Question: What do the imaging results show?
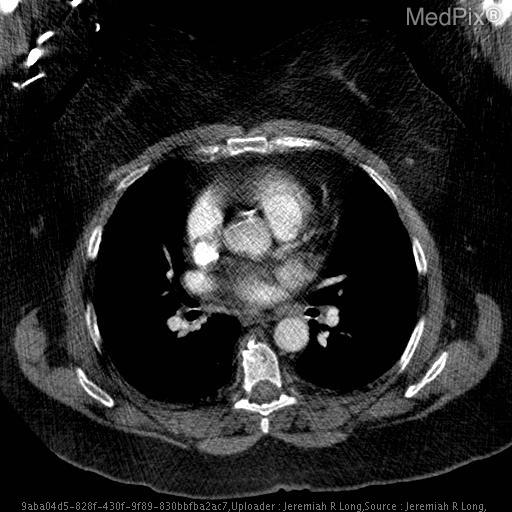
Answer: The imaging shows Axial CT images with intravenous contrast material demonstrate mild smooth thickening of the interatrial septum with diffuse fat attenuation. No pulmonary embolims was present.  Note the large amount of subcutaneous fat circumferentially compatible with a large body mass index. Axial CT images with intravenous contrast material demonstrate mild smooth thickening of the interatrial septum with diffuse fat attenuation. No pulmonary embolims was present.  Note the large amount of subcutaneous fat circumferentially compatible with a large body mass index..